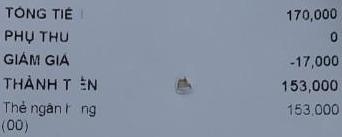
TỔNG TIỀN 170,000
PHỤ THU 0
GIẢM GIÁ -17,000
THÀNH TIỀN 153,000
Thẻ ngân hàng 153,000
(00)